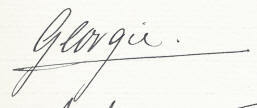
Signature of: prince george of greece and denmark